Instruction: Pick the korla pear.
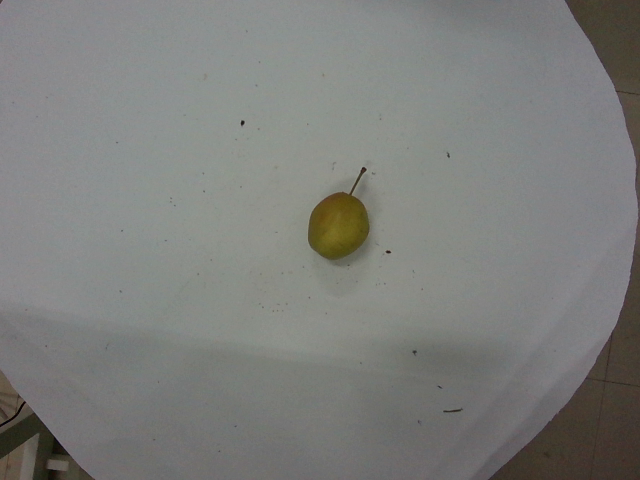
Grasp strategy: vertical